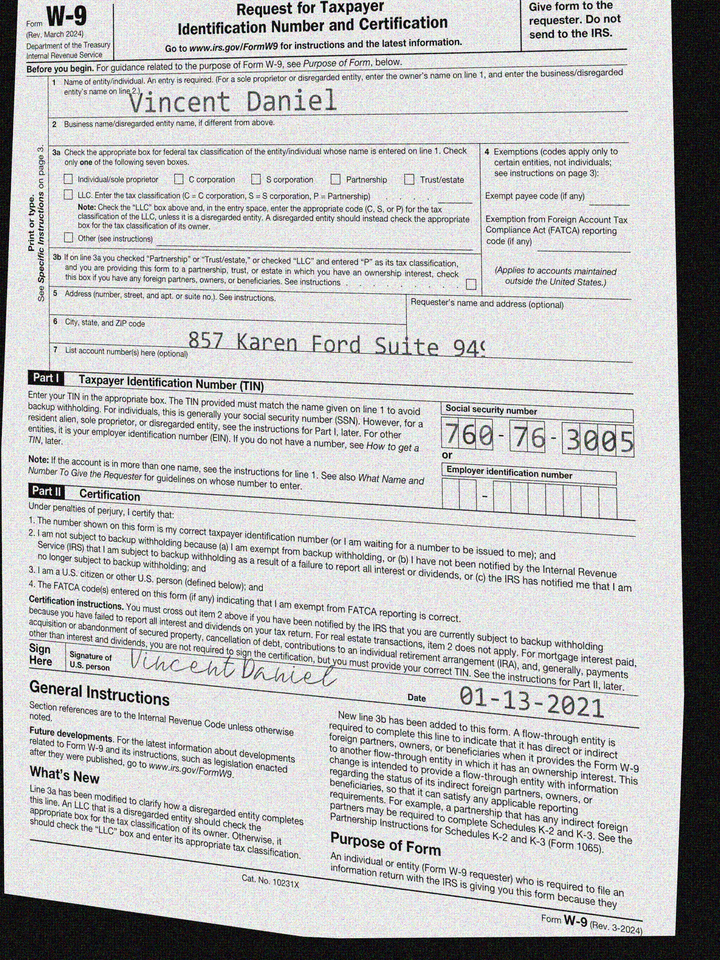
adr1: 857 Karen Ford Suite 949
cbx: no
ssn: 760763005
enm: Vincent Daniel
sdt: 01-13-2021